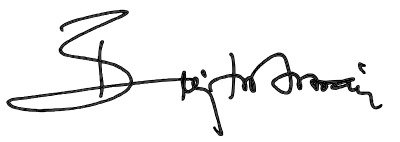
Signature of: istván bujtor